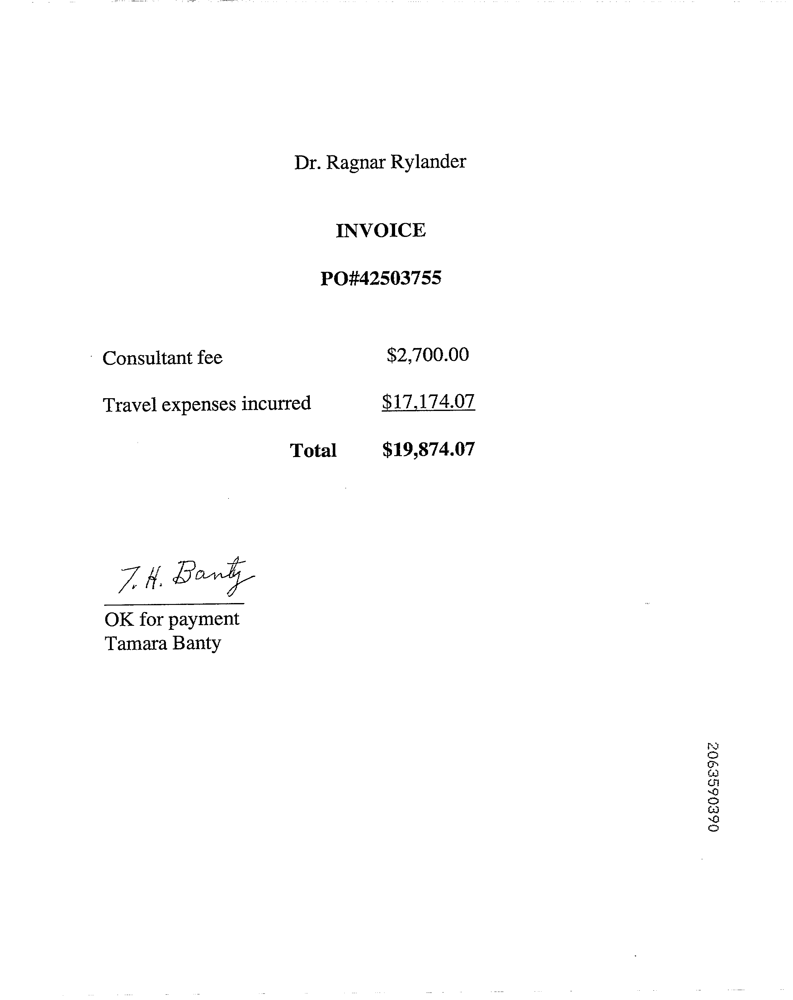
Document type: Invoice